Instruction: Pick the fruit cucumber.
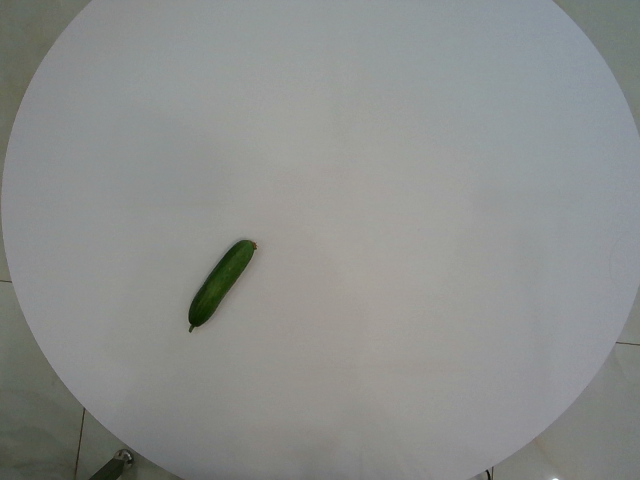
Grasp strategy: vertical